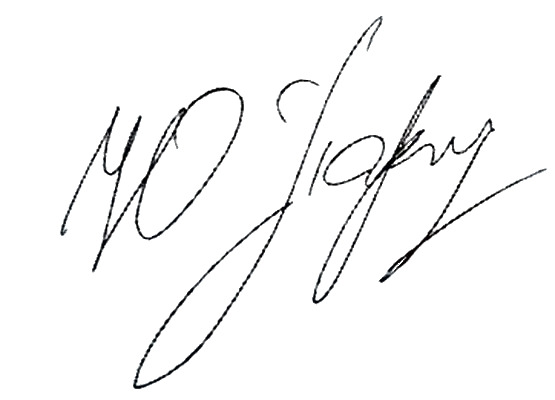
Signature of: yulia parshuta